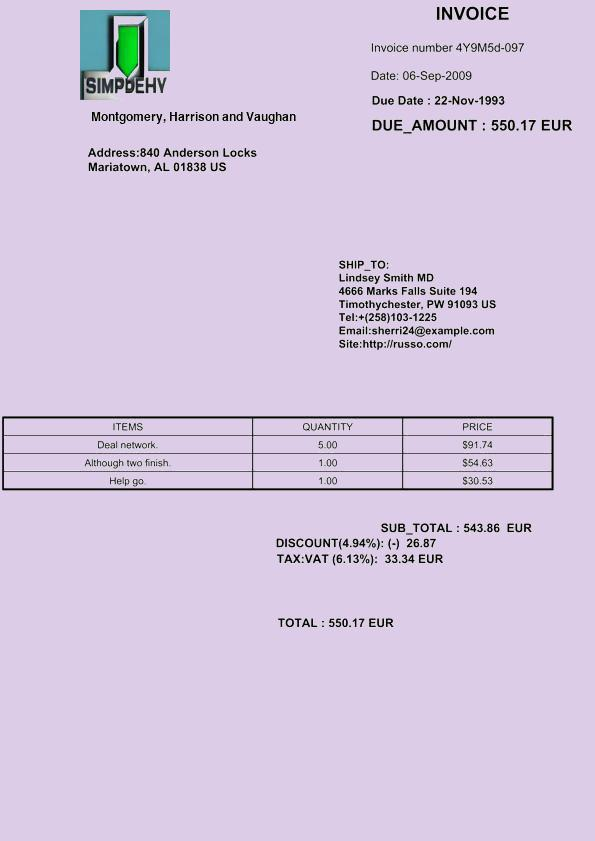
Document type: Invoice